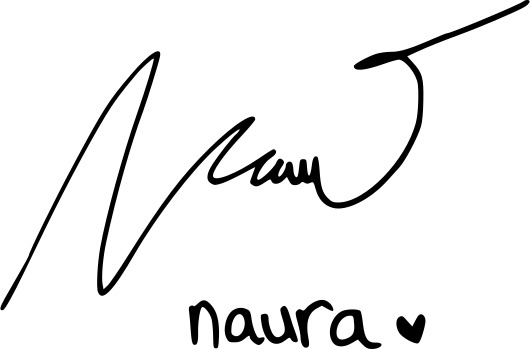
Signature of: naura ayu